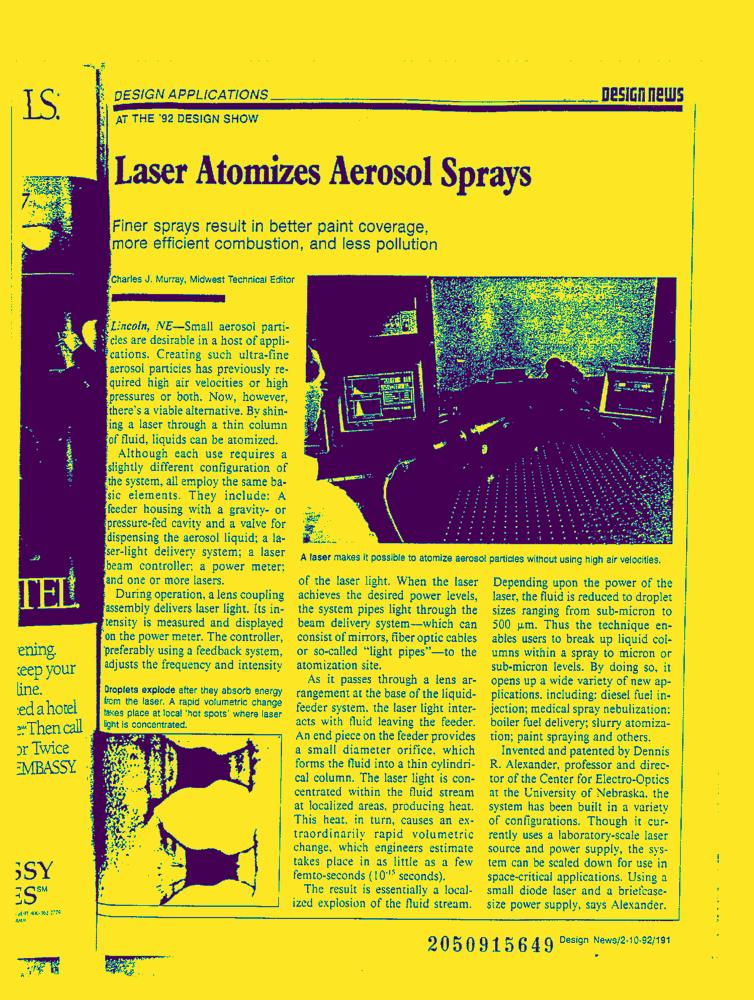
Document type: News-Article